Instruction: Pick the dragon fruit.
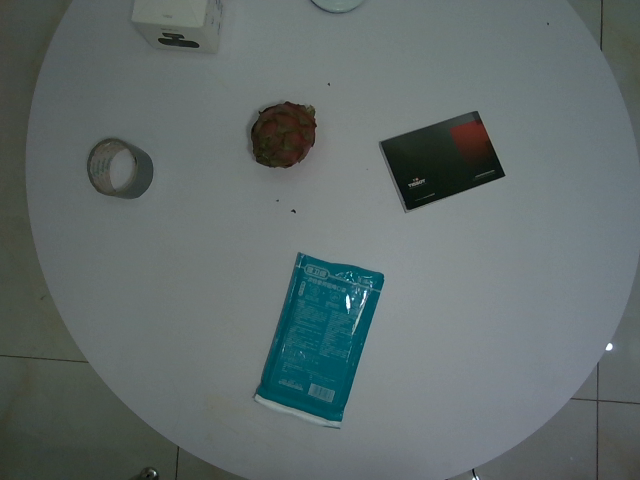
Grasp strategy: vertical